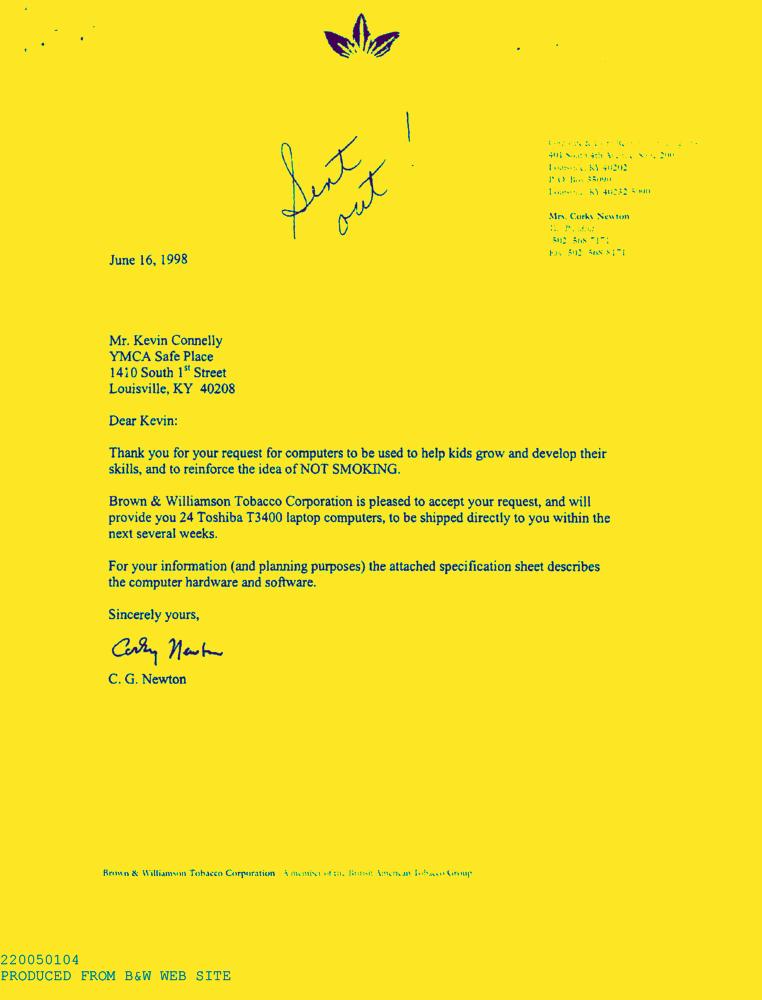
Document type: Letter-Doc